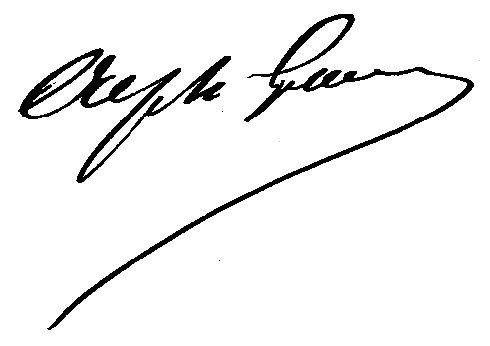
Signature of: alphonse guérin